Retrieve the amount in words, amount in figures, name of the payee, date on the cheque, and the bank name from the image.
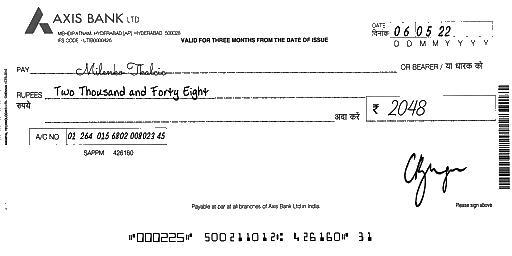
amt_in_words: Two Thousand and Forty Eight
amt_in_figures: 2048
payee_name: Milenko Tkalcic
bank_name: AXIS BANK
cheque_date: 06/05/22